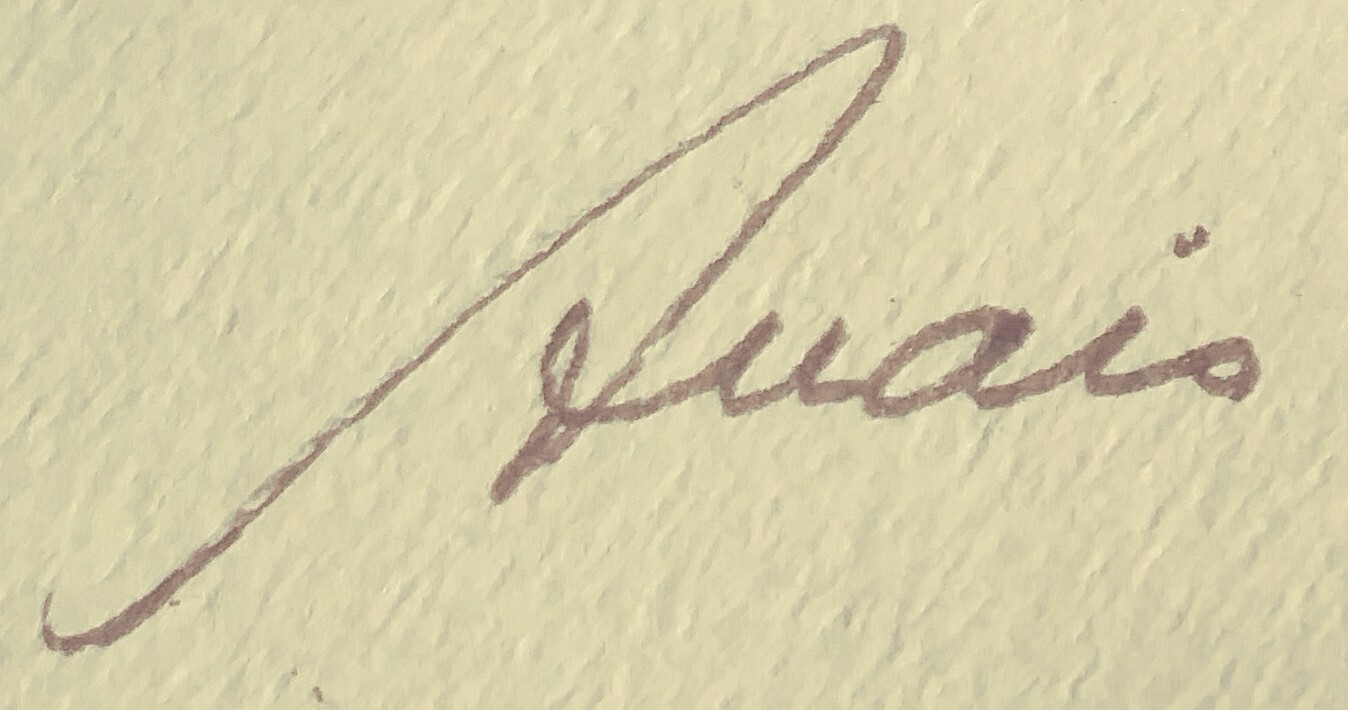
Signature of: anaïs nin